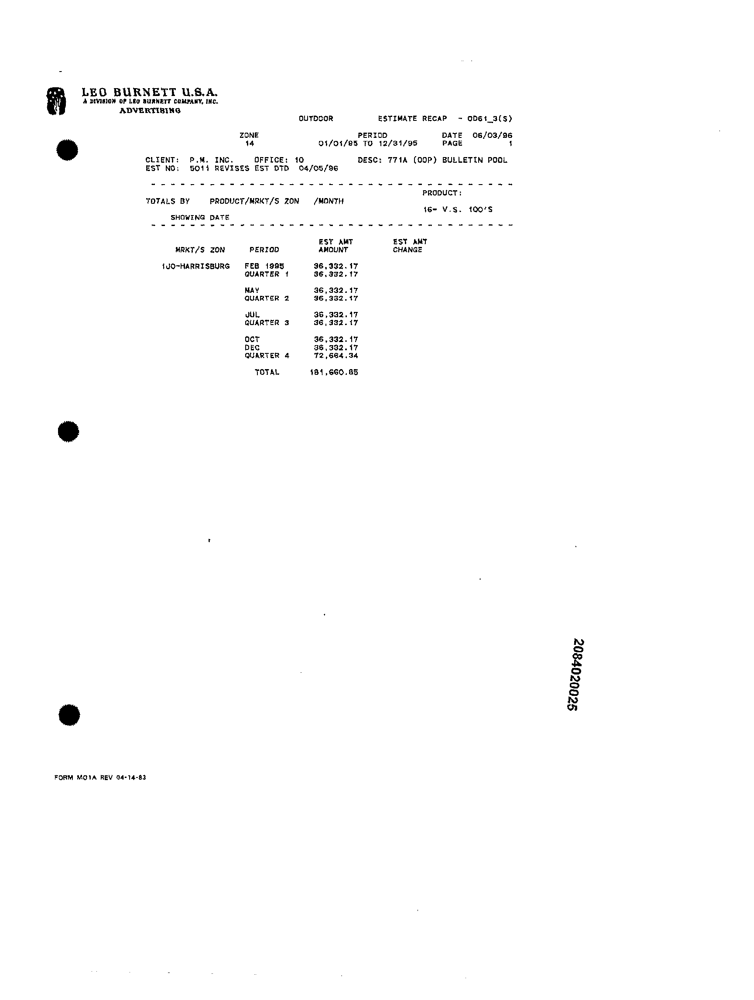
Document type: Invoice